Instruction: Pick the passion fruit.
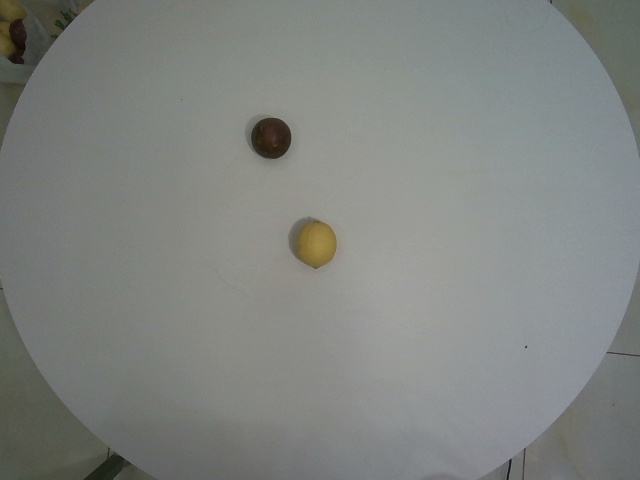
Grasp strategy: vertical